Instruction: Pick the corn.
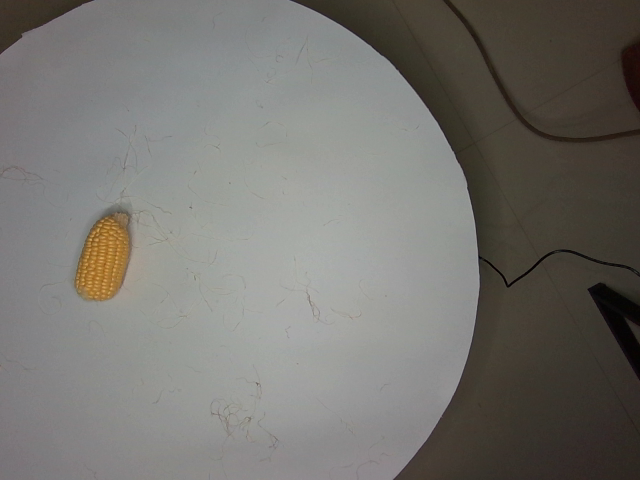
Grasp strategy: vertical